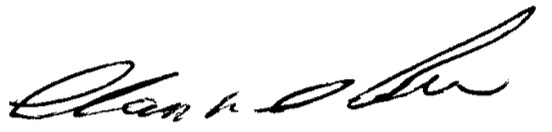
Signature of: alan deboer